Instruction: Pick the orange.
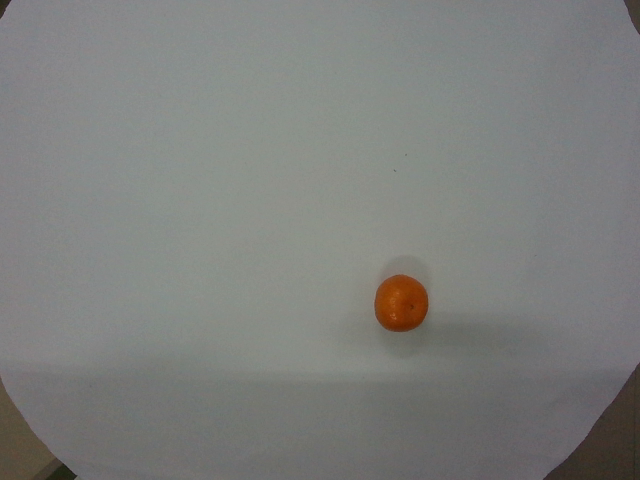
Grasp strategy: vertical